Question: What do the imaging results show?
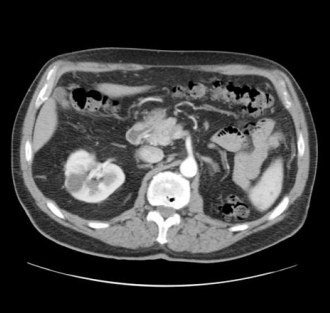
Answer: The imaging shows There is a lobular contour to the single right kidney with separate collecting systems which fuse proximally with congenital megaureter present distally. Note lobular contour to the single right kidney with separate collecting systems which fuse proximally with congenital megaureter present distally..